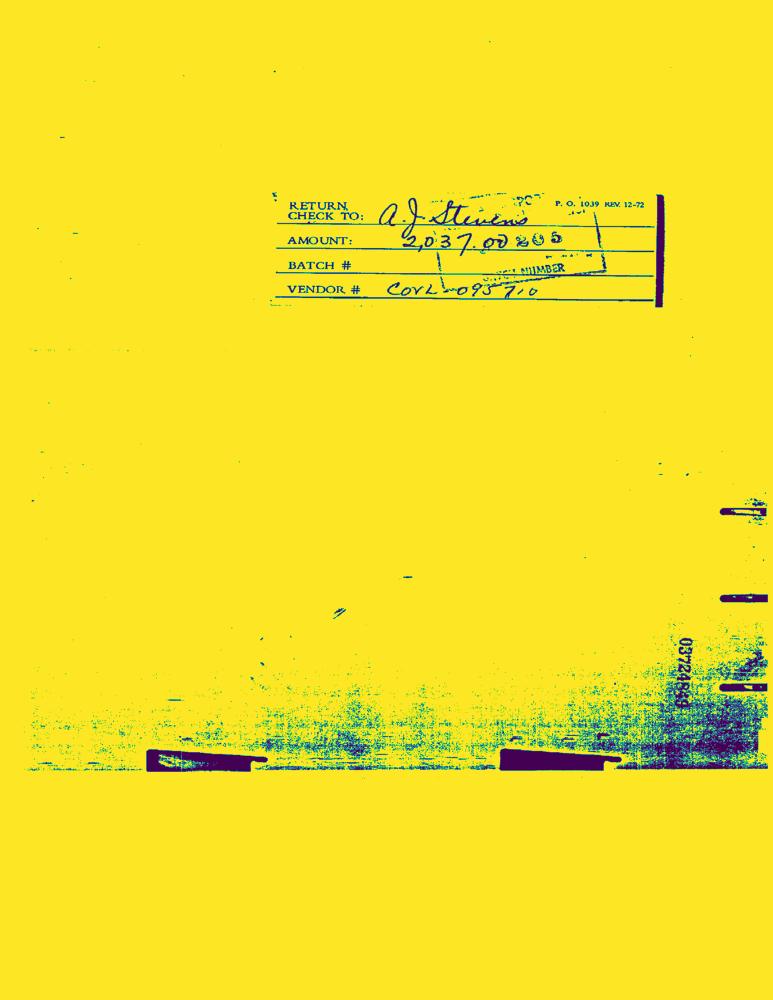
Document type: Invoice-Doc